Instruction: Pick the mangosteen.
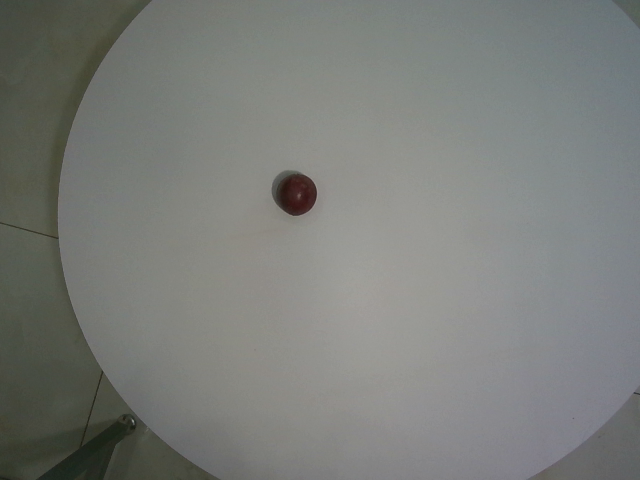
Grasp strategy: vertical